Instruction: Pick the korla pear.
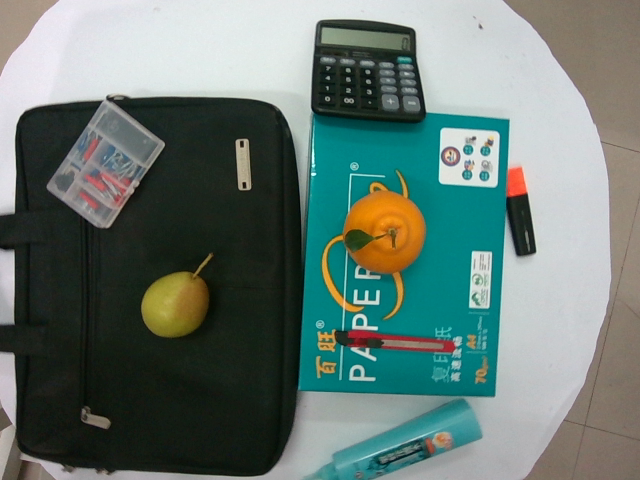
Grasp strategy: vertical